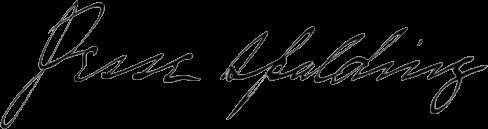
Signature of: jesse spalding